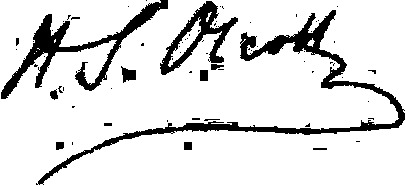
Signature of: henry steel olcott